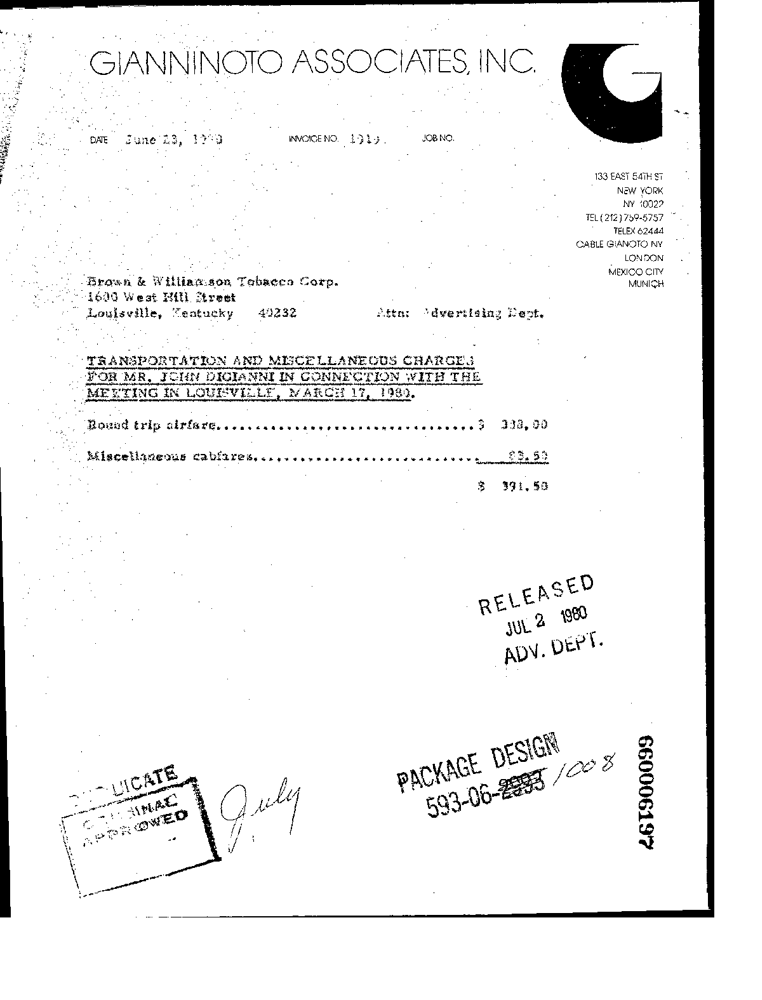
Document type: Invoice